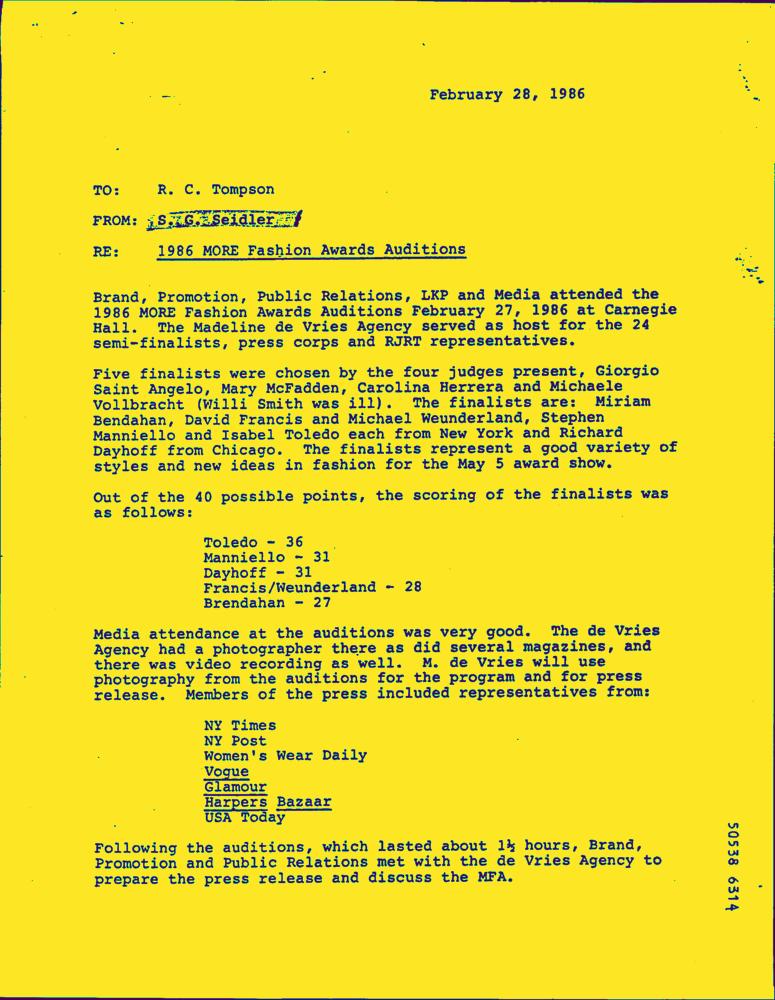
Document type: Letter-Doc